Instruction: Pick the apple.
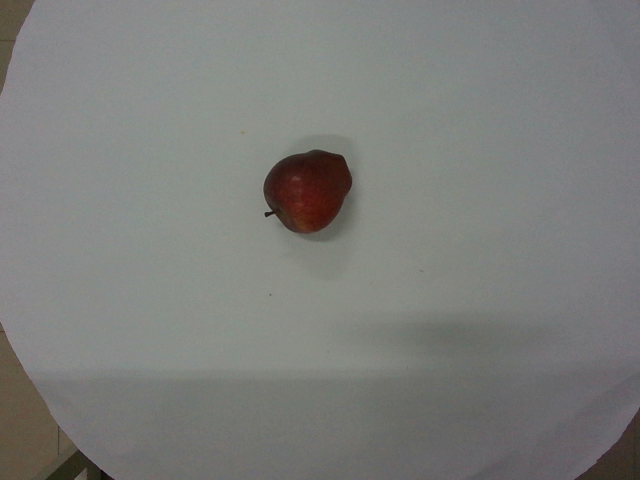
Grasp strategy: vertical